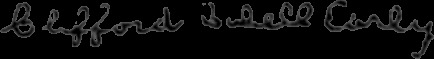
Signature of: clifford cabell early